Question: What appears to be the issue?
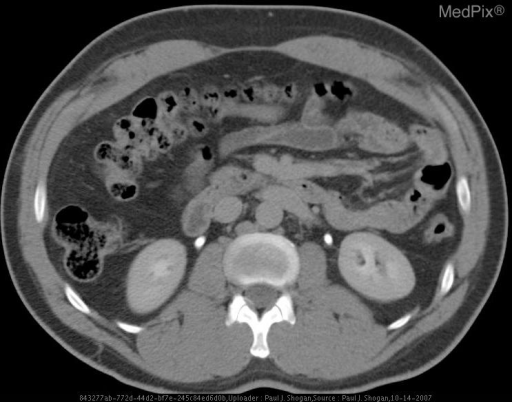
Answer: The findings suggest The left inferior vena cava extends cephalad as a continuation of the left common iliac vein adjacent to the left side of the aorta, ending in the left renal vein.  The normal right IVC extends from the right common iliac vein, following its normal course through the abdomen.. Delayed contrast axial CT image at the level of the renal vein demonstrates the left IVC ending in the left renal vein.. The patient might have a history of 55 yo male with gross hematuria..